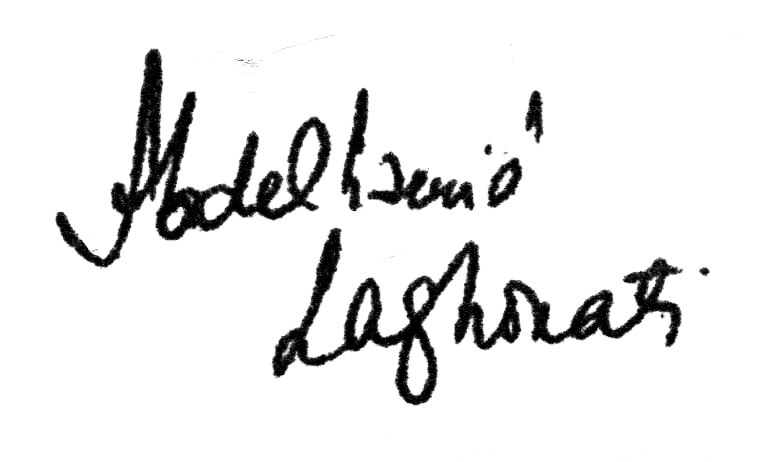
Signature of: abdelhamid laghouati